Question: What is the assessed value of the property as noted in the document?
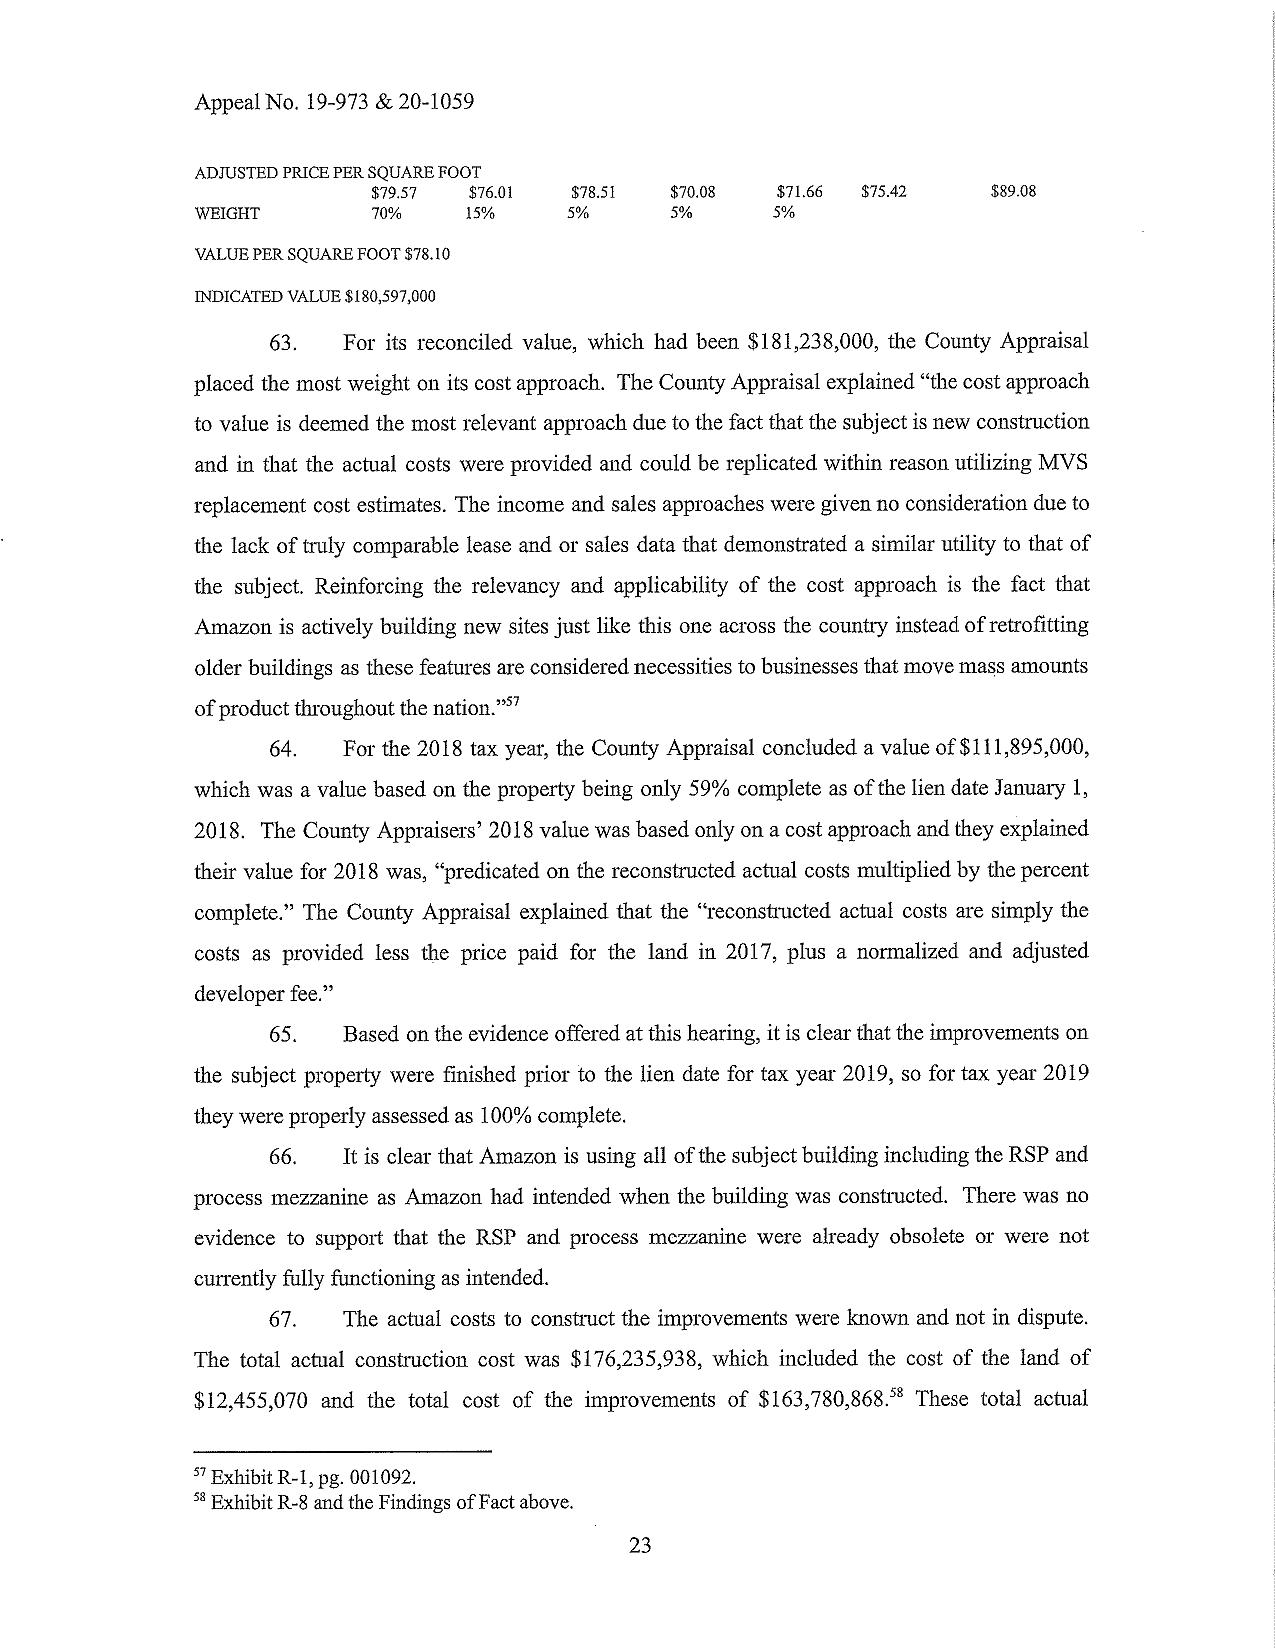
Answer: "$111,895,000 "